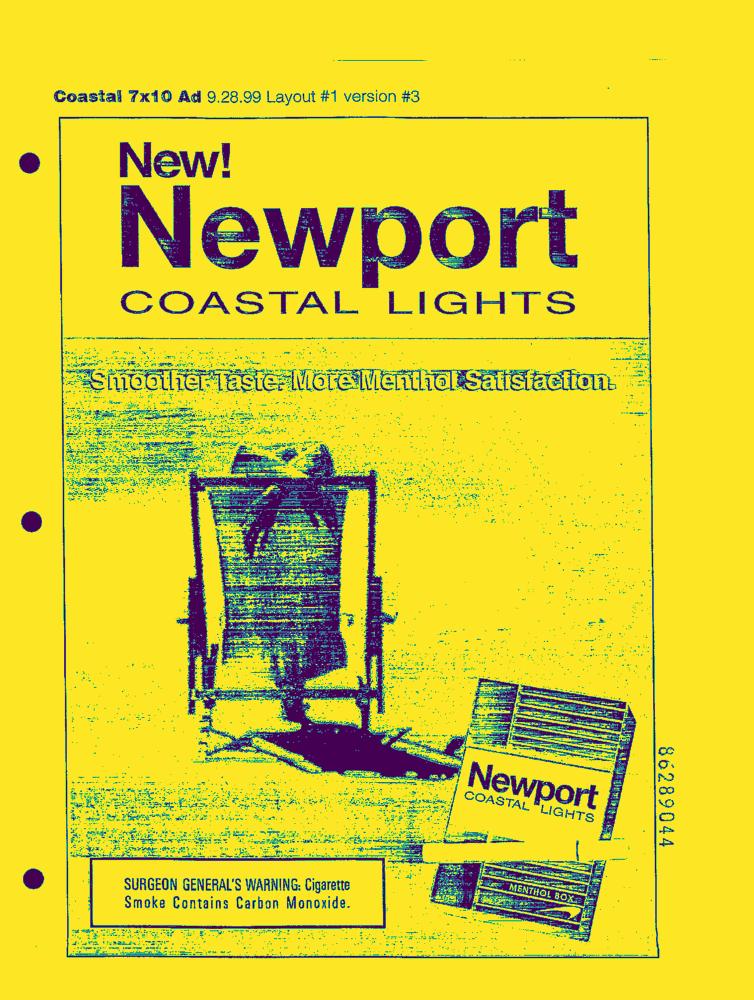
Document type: AD